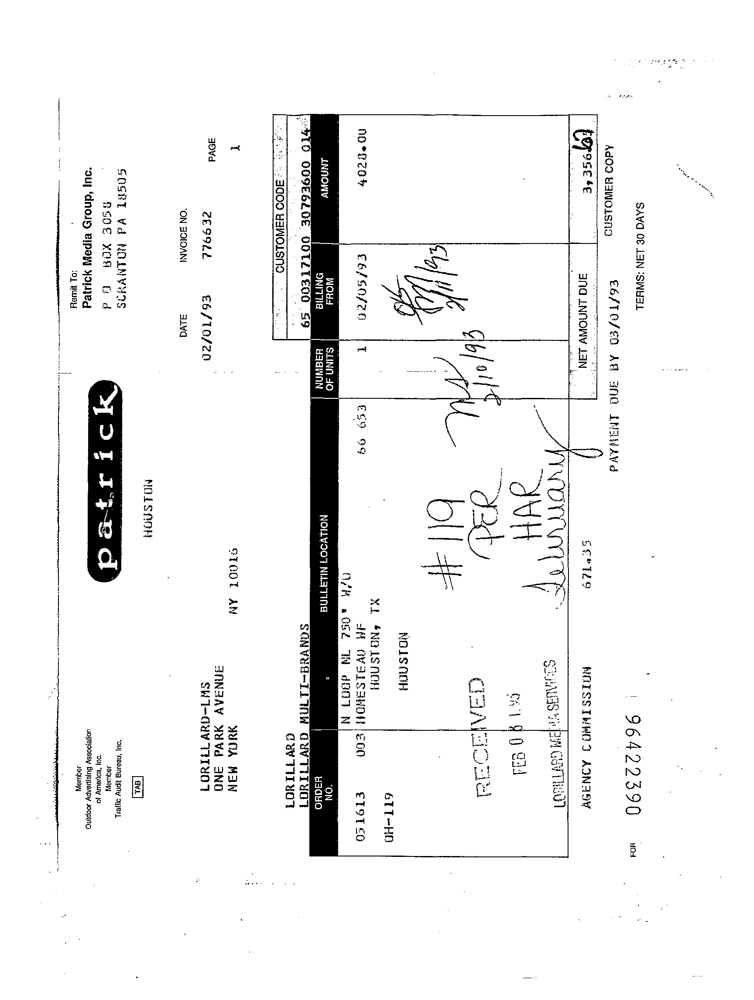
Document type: Invoice